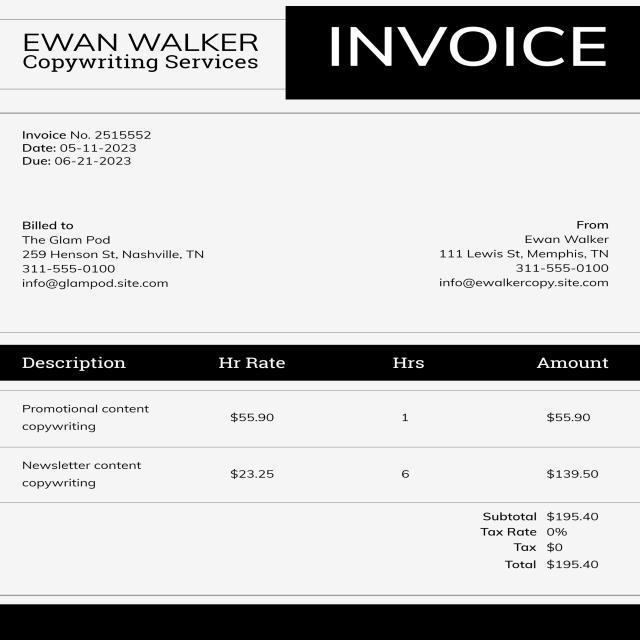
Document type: Invoice